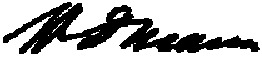
Signature of: william d alton mann